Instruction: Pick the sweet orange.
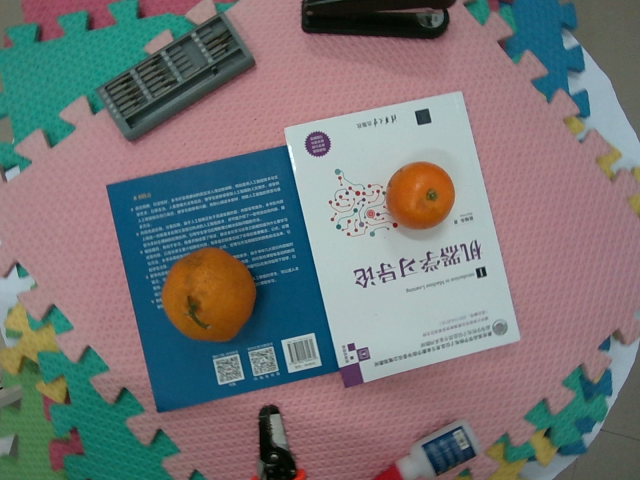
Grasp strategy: vertical